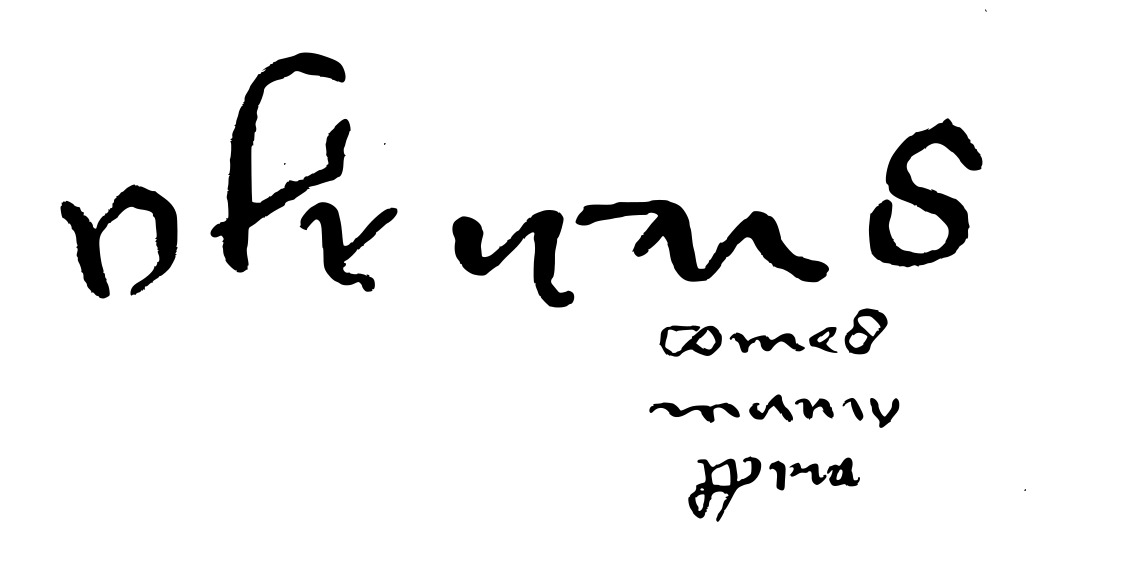
Signature of: ulrich ii count of celje